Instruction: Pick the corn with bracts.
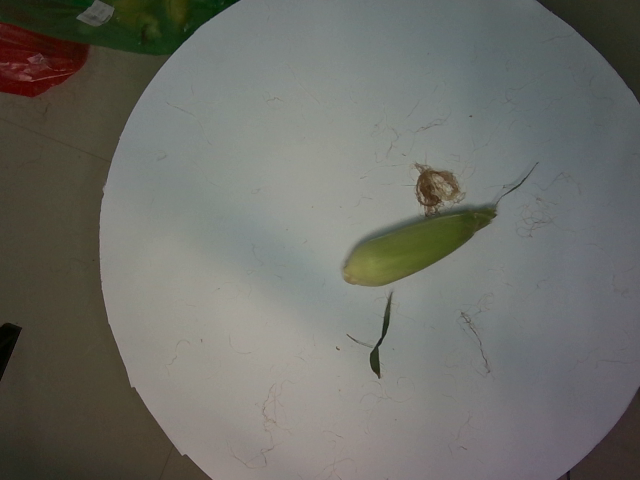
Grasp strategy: vertical